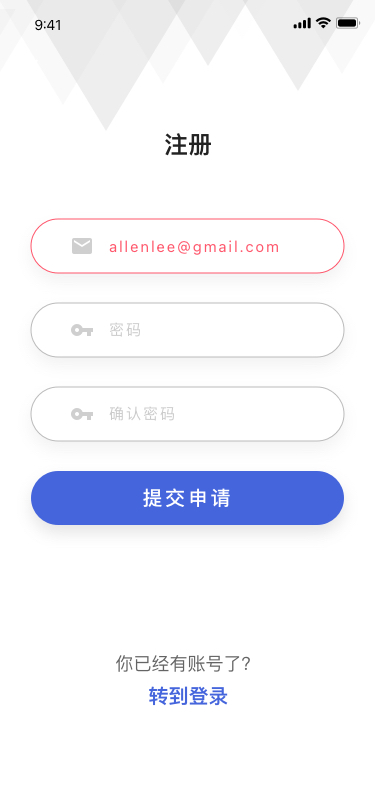
Text in this UI design:
注册
allenlee@gmail.com
密码
确认密码
提交申请
你已经有账号了？
转到登录